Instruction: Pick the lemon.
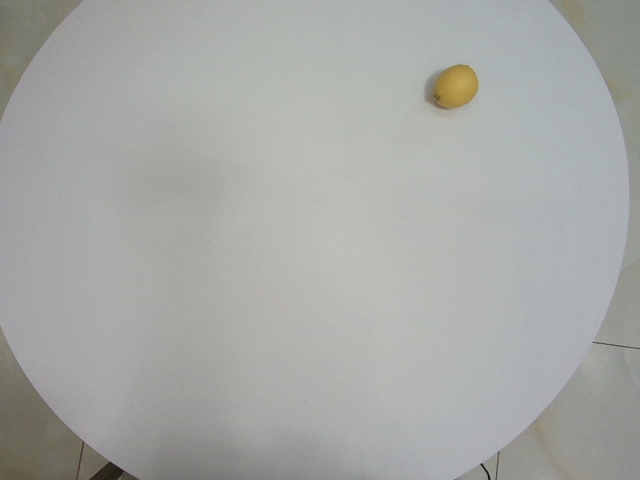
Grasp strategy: vertical